Question: What jurisdiction, city, or county is the document associated with?
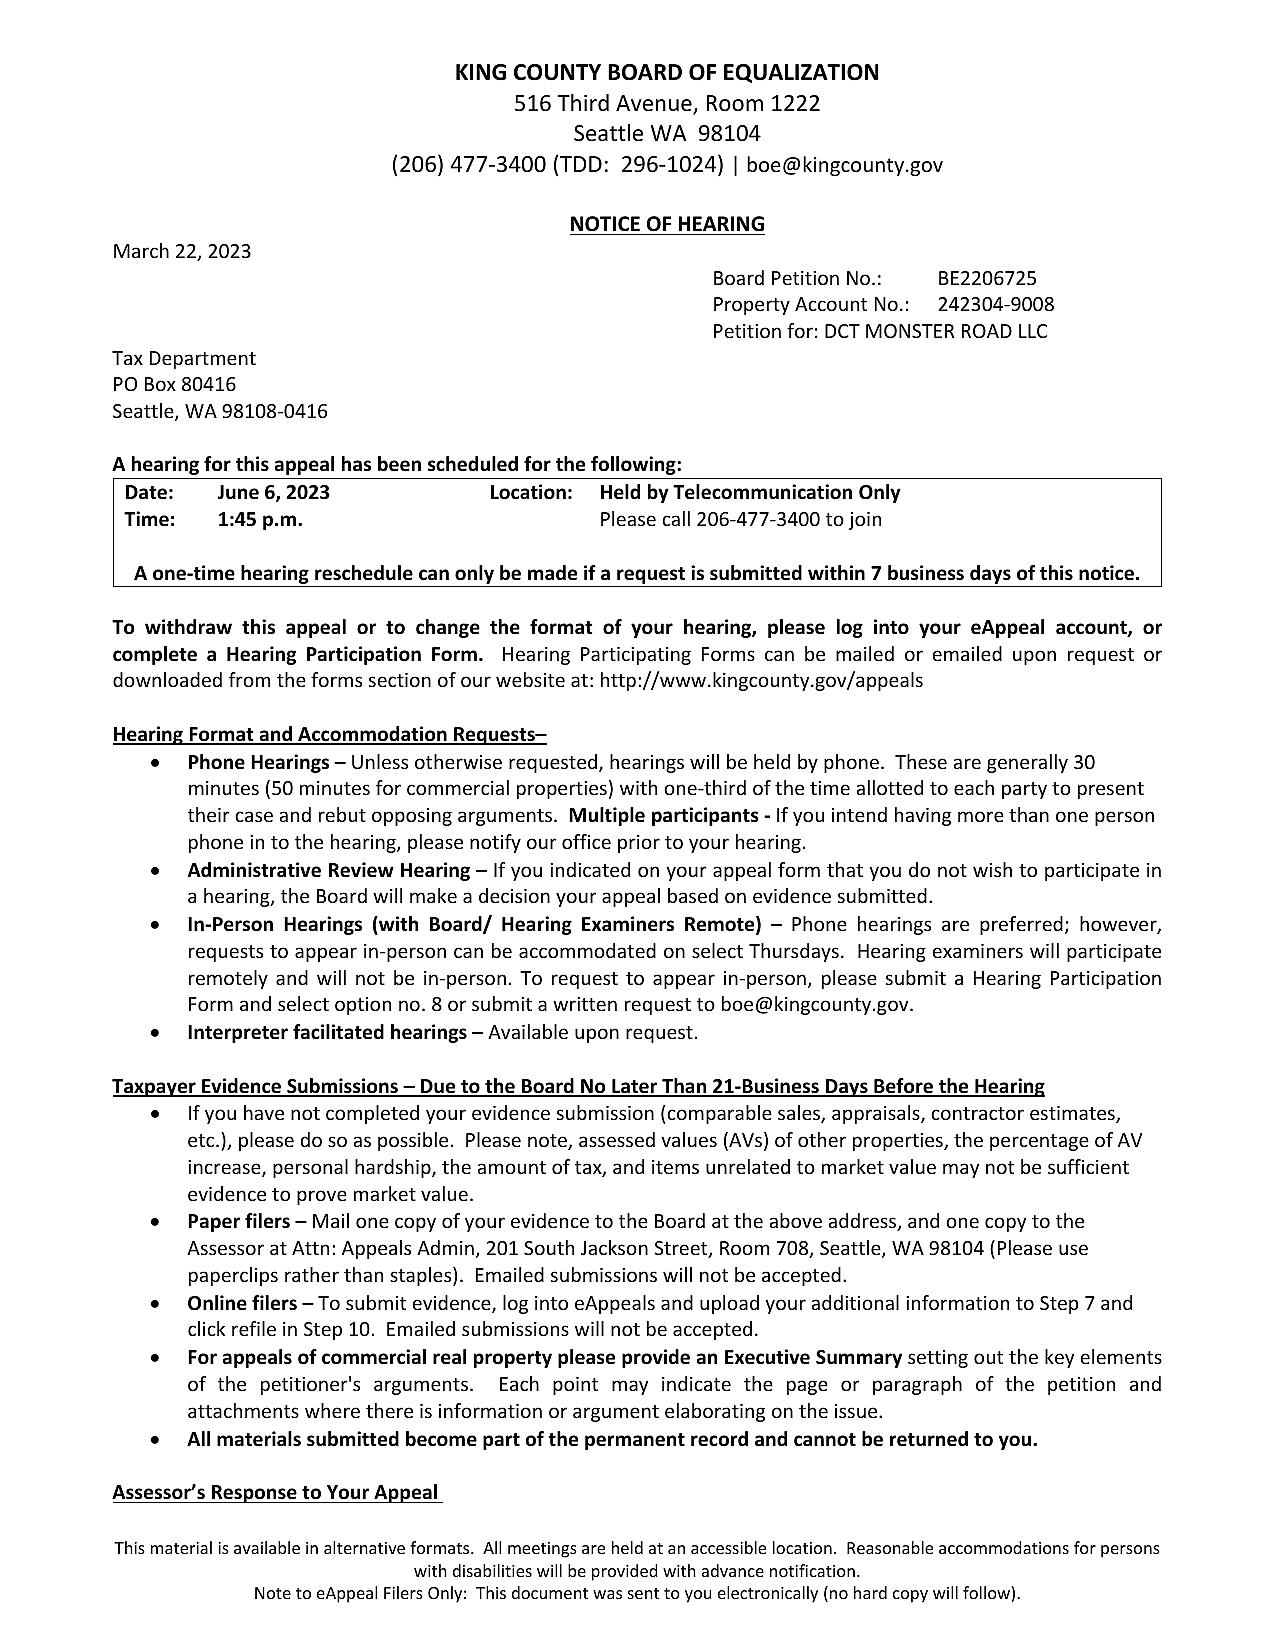
Answer: "King County"